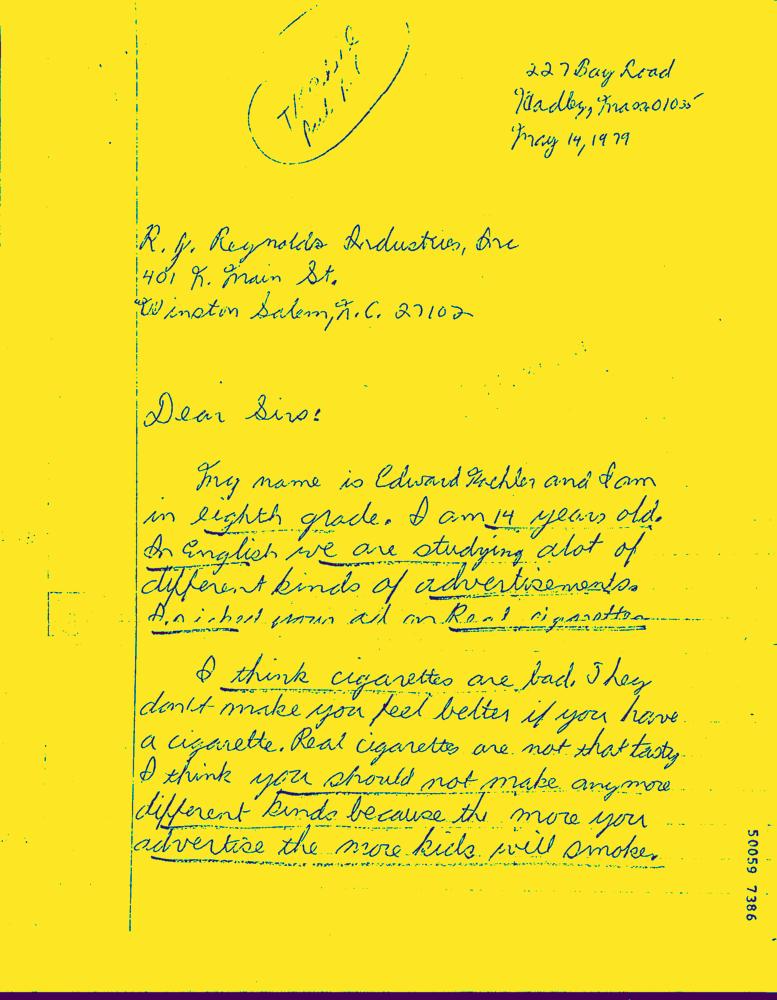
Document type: Hand-Written